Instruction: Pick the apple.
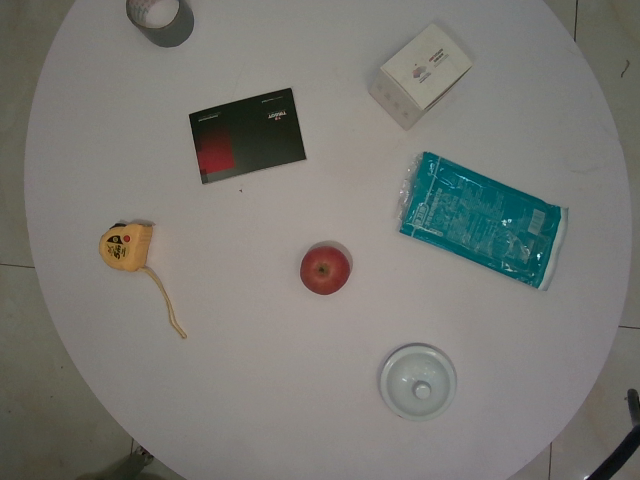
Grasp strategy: vertical